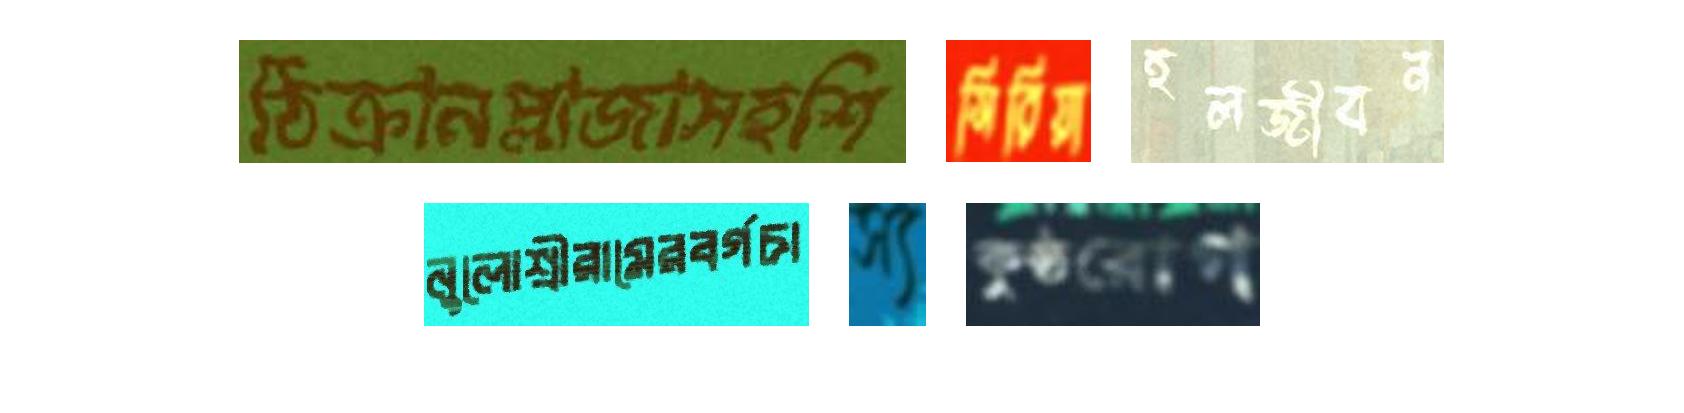
ঠিক্‌রানপ্লাজাসহশি সিরিয়া হলজীবন
নুলোশ্রীরামেরবর্গচা স্য কুষ্ঠরোগ